Question: What is the main concern?
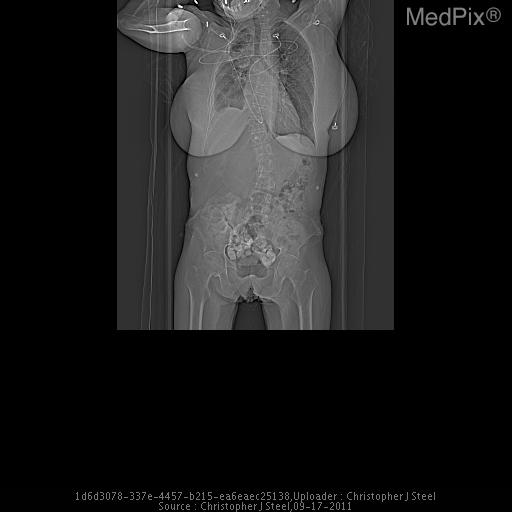
Answer: The findings suggest • CXR: bilateral breast enlargement, blunting of the costophrenic sulci, bilateral pleural effusions, consolidation of the right upper lobe

• CT: bilateral breast enlargement, right sided pleural effusion, elevation of the right hemidiaphragm, right upper lobe mass causing occlusion of the right brachiocephalic vein, extensive venous collateral formation. Scout view demonstrating blunting of the right costophrenic sulcus consistent with a pleural effusion. There is elevation of the right hemidiaphragm. A mass is present in the right upper lobe. There is bilateral enlargement of the breasts, left greater than right. Looking at the lower body there is soft tissue wasting. There is noticeable loss of fat in the thighs. This disease process is causing a paradoxical situation, where there is enlargement in the upper torso but tissue loss elsewhere in the body.. The patient might have a history of 59 year-old woman presents with facial swelling and discomfort in her breasts.  These symptoms are worse in the morning, and are exacerbated when lying flat. The patient also endorses worsening orthopnea..